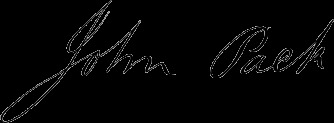
Signature of: john pack